Identify and extract the amount in words, amount in numbers, payee name, cheque date, and bank name from the image.
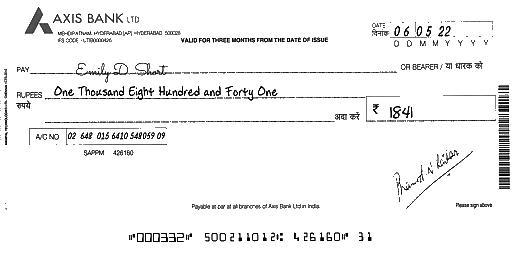
amt_in_words: One Thousand Eight Hundred and Forty One
amt_in_figures: 1841
payee_name: Emily D. Short
bank_name: AXIS BANK
cheque_date: 06/05/22